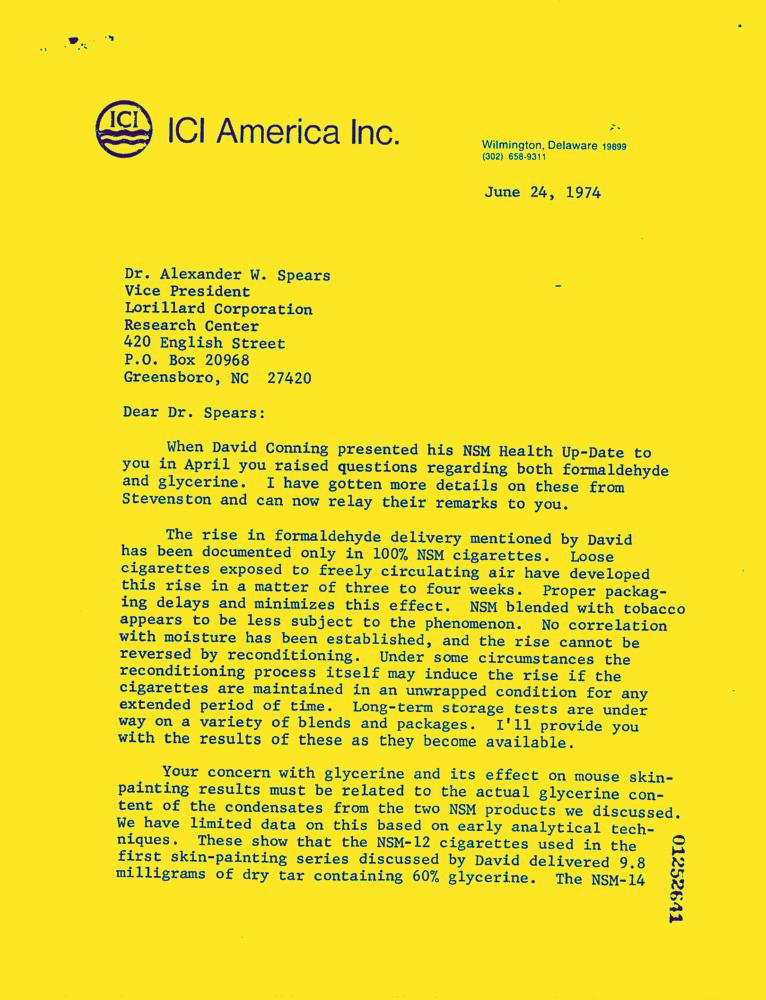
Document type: Letter-Doc